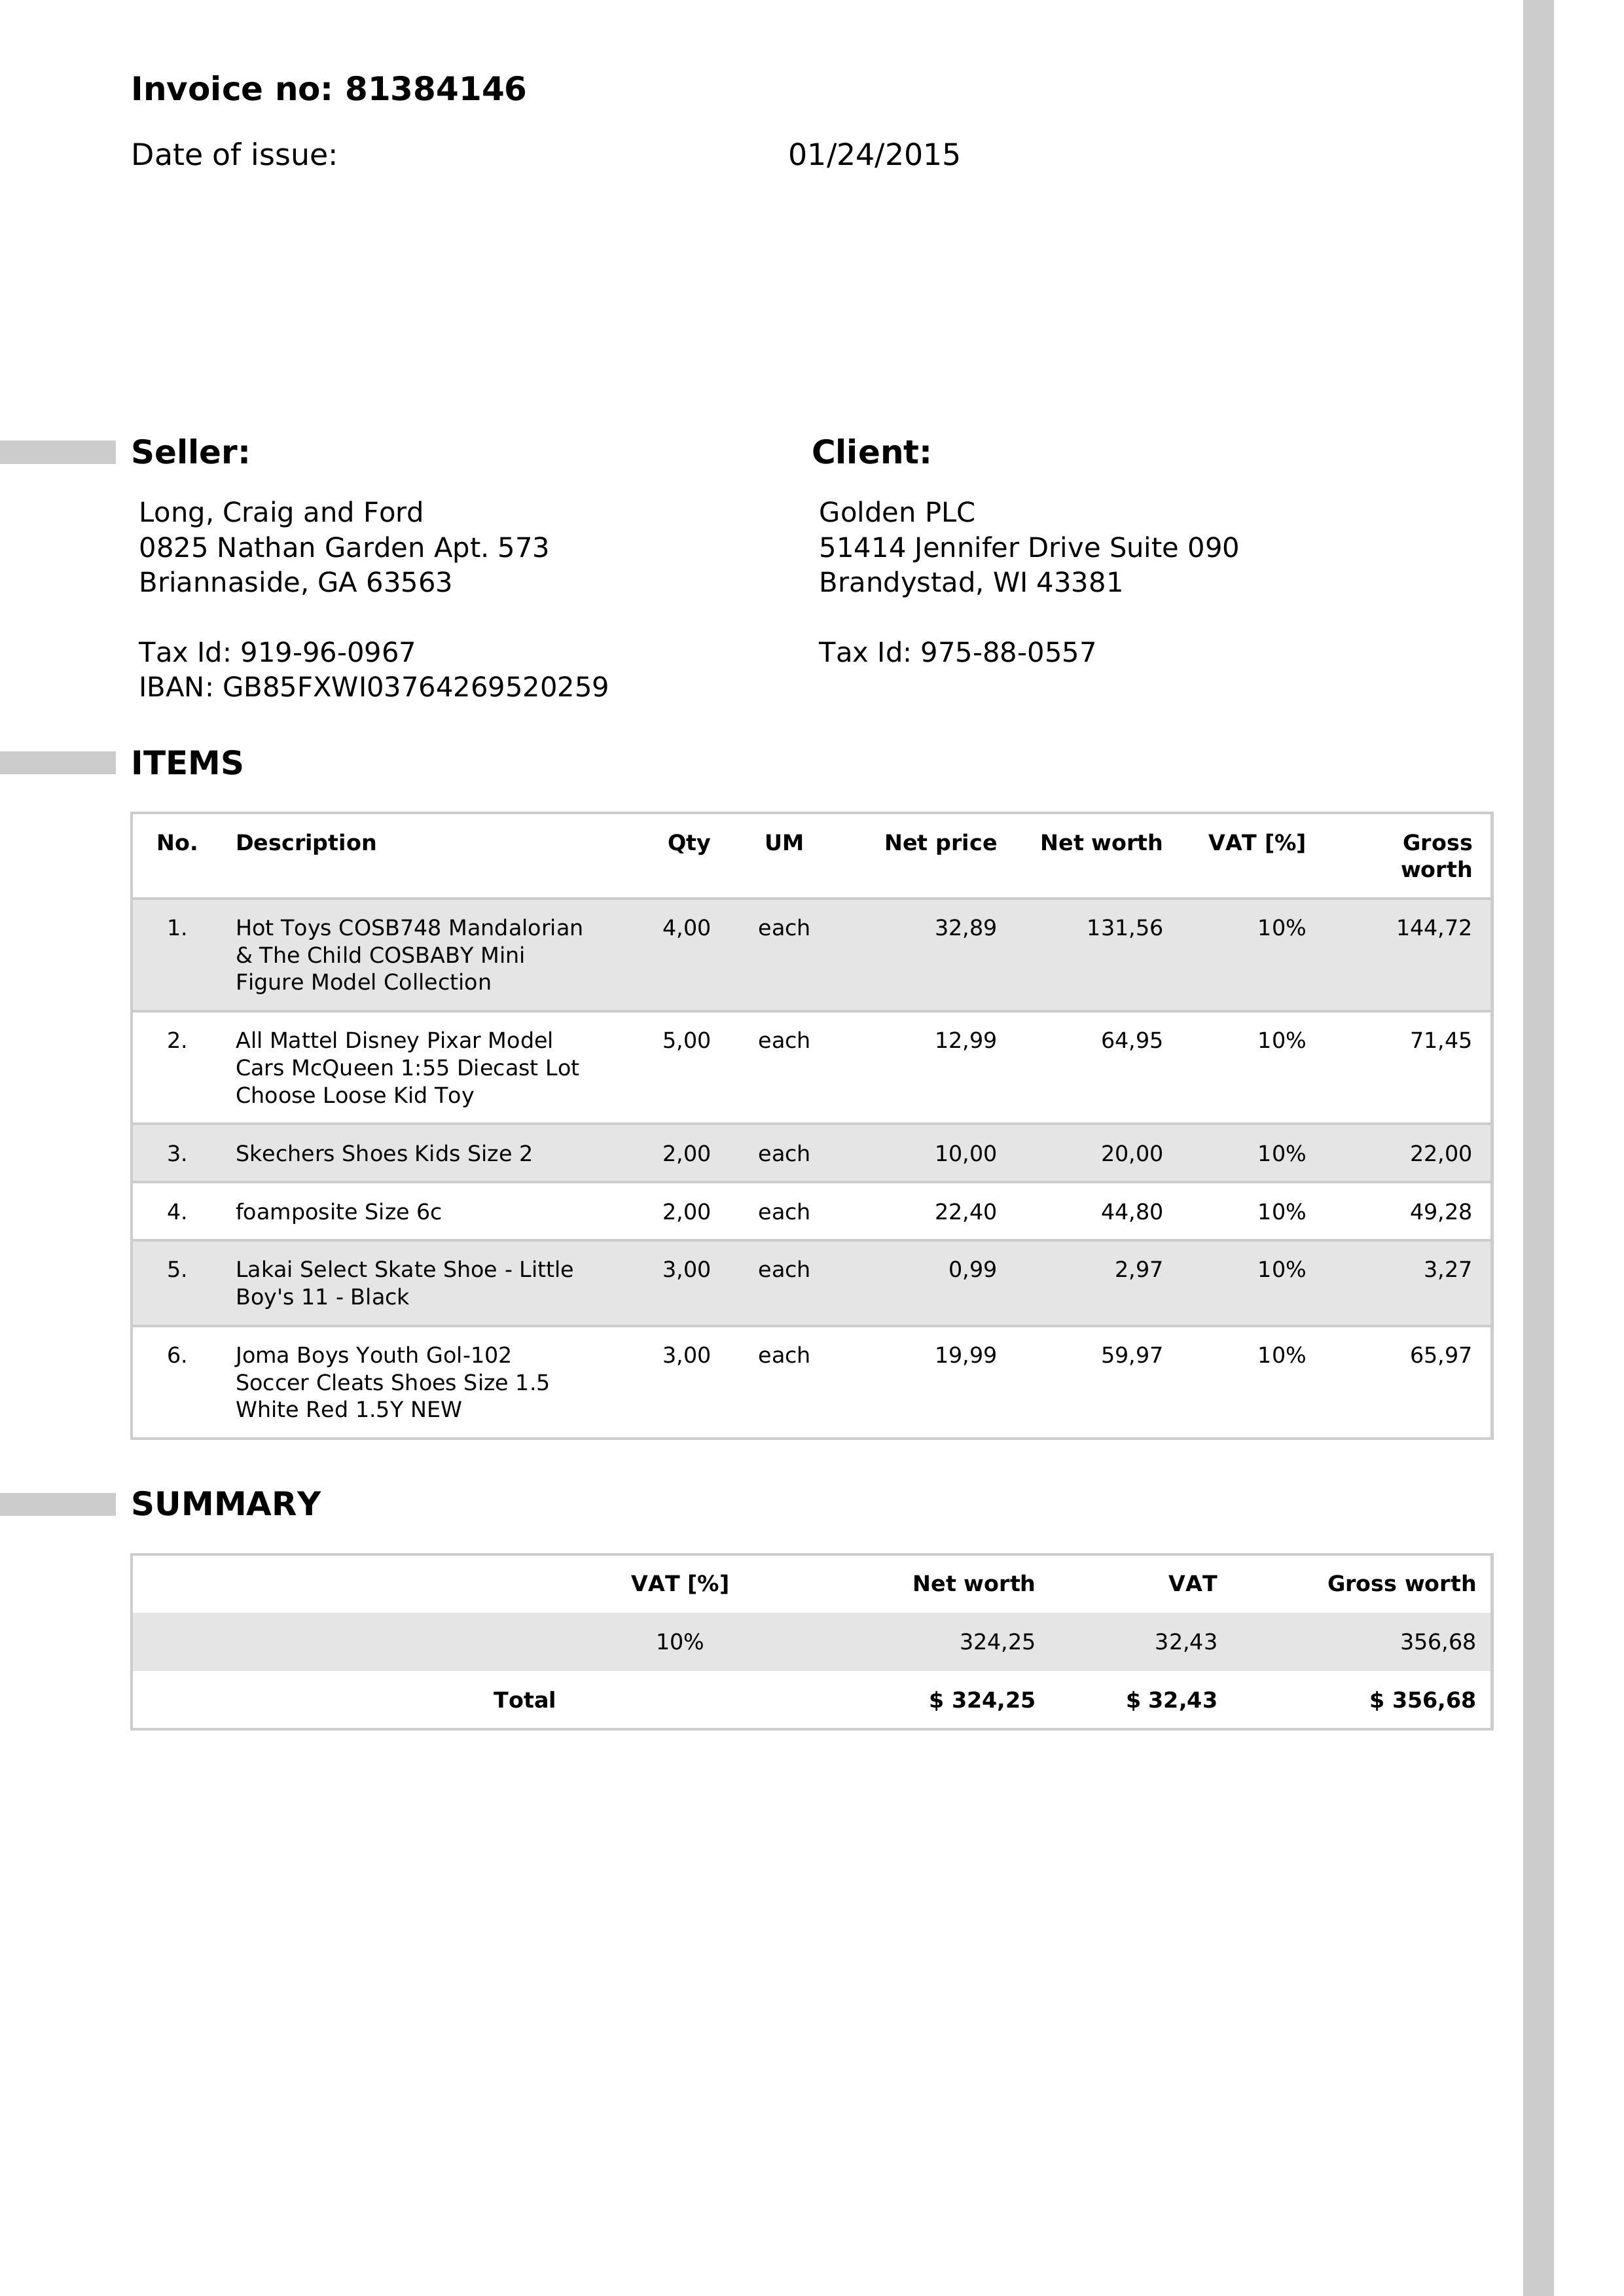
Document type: Invoice